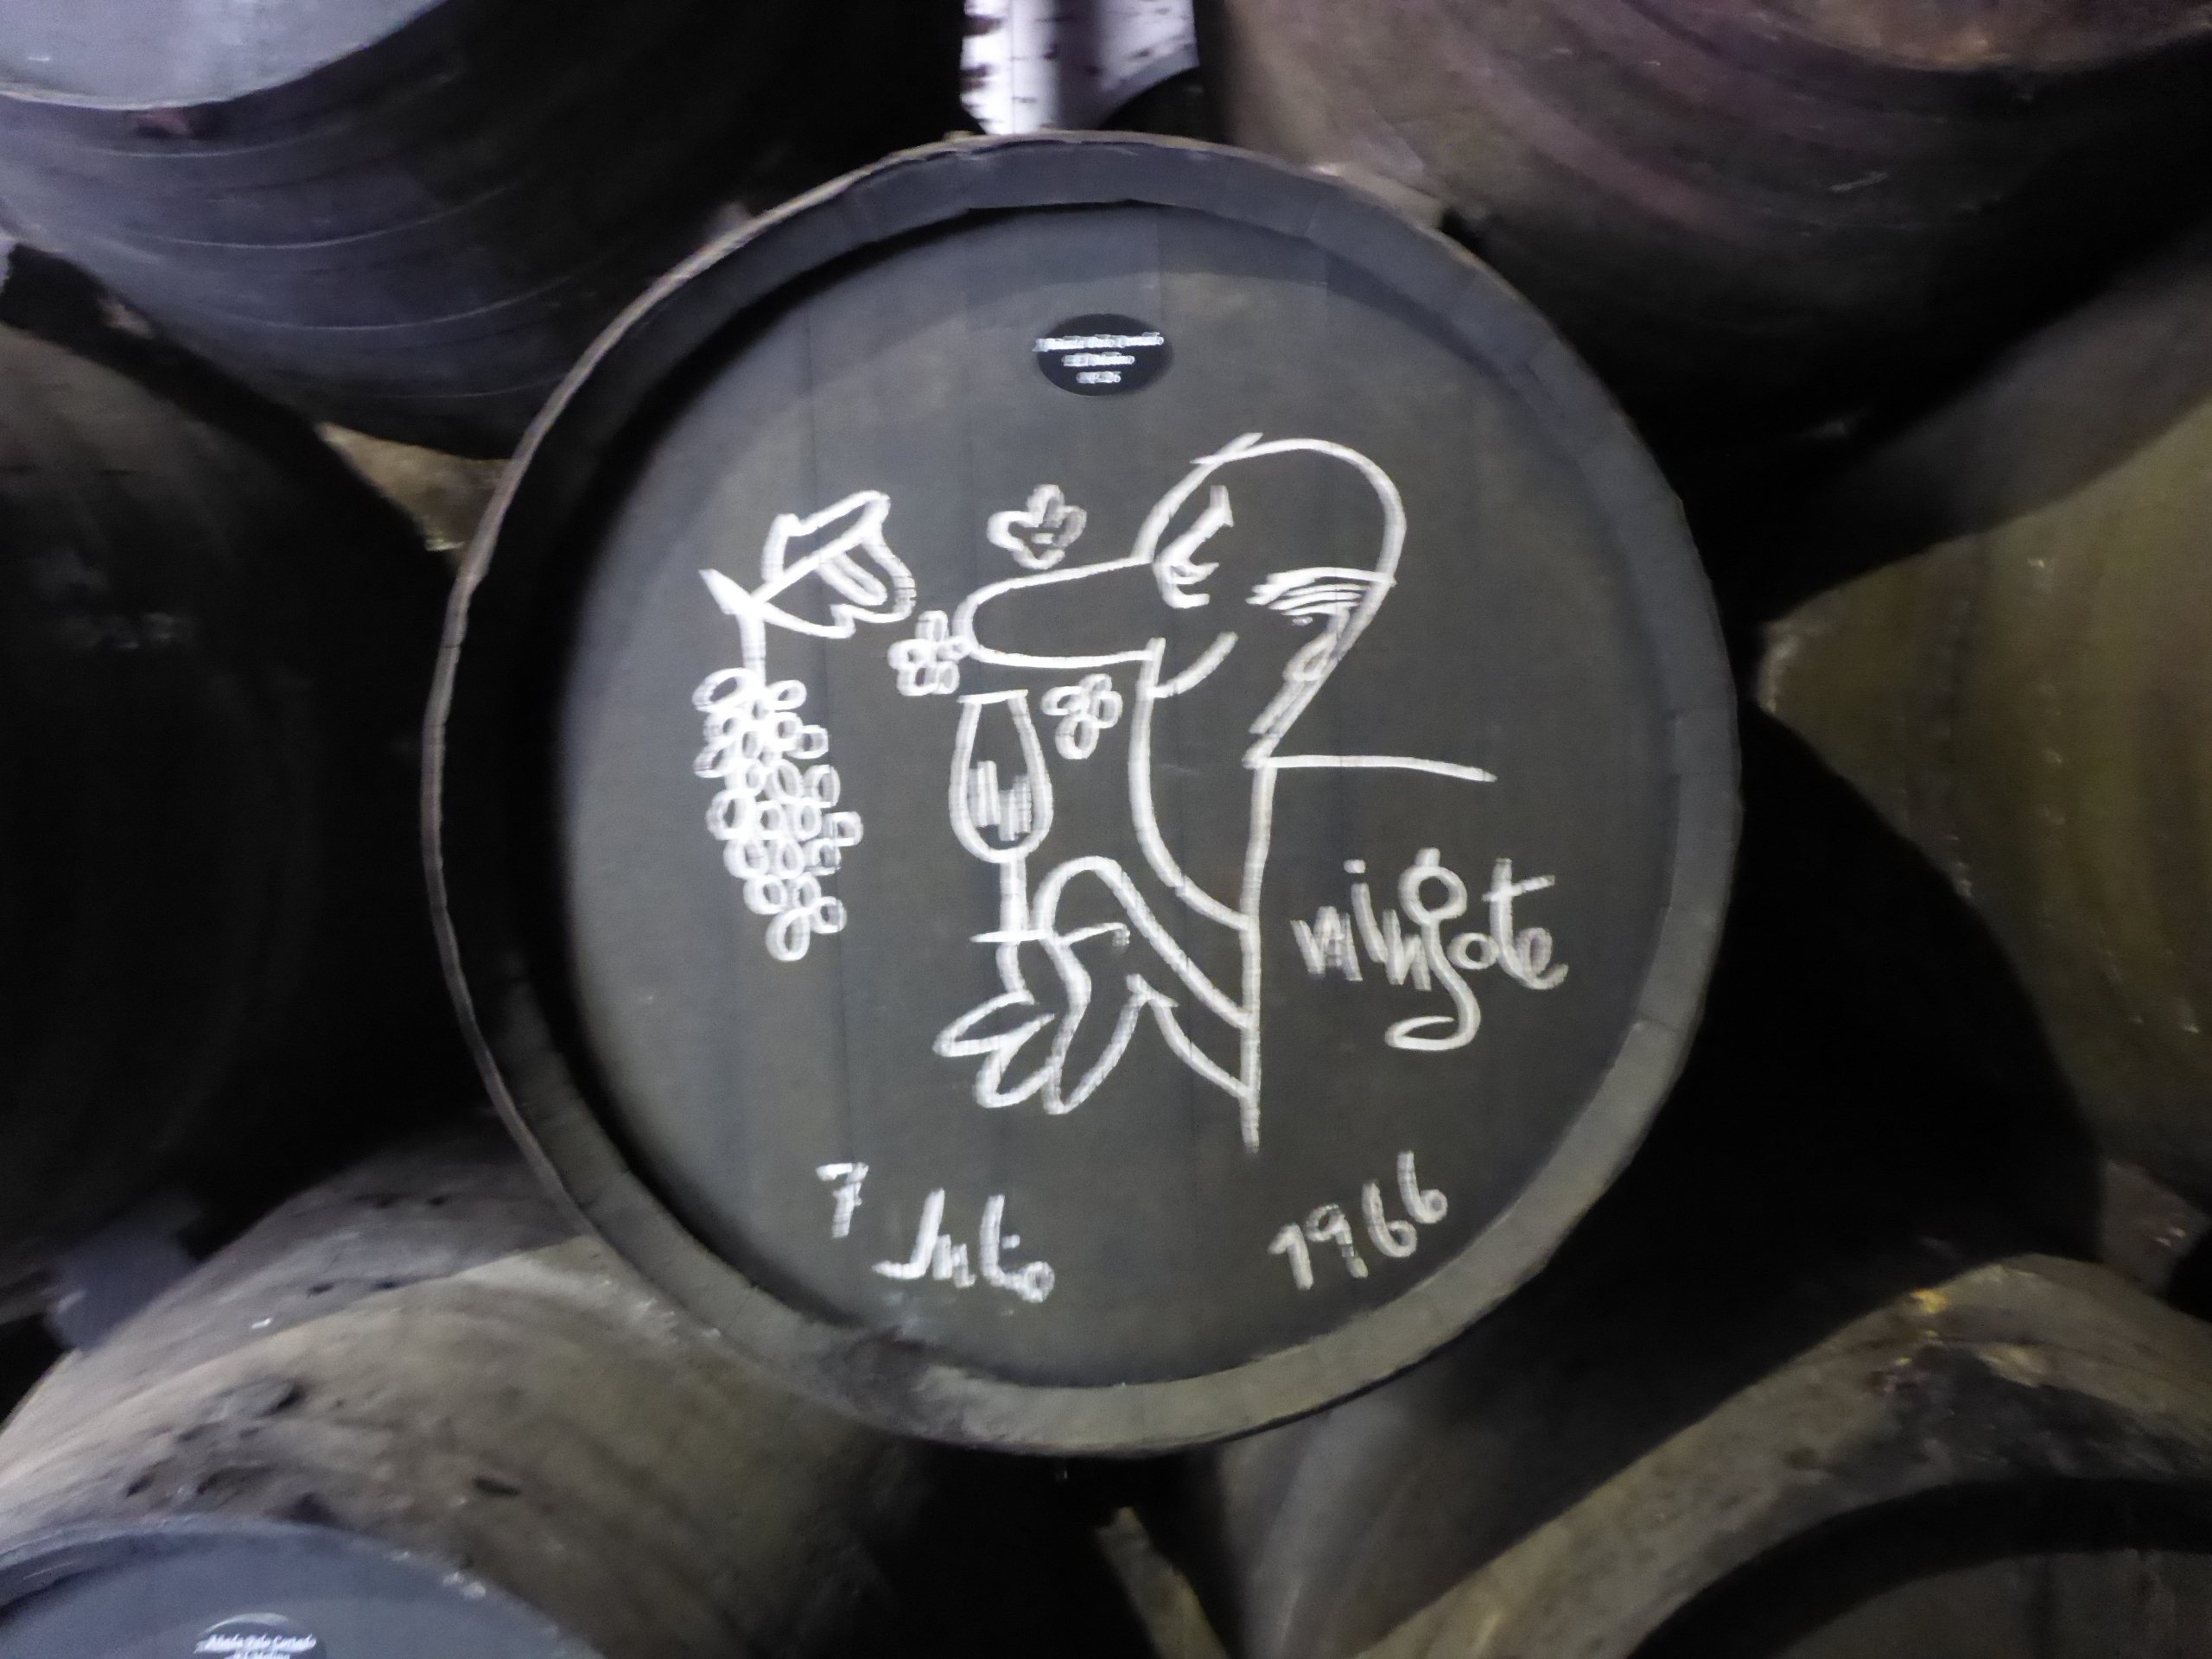
Signature of: mingote